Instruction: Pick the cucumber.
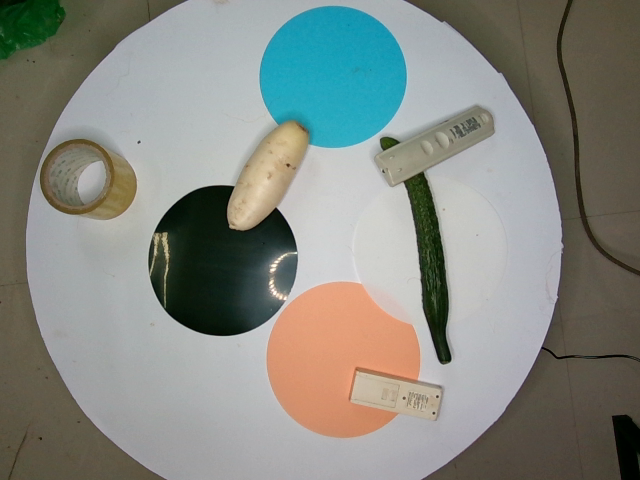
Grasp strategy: vertical